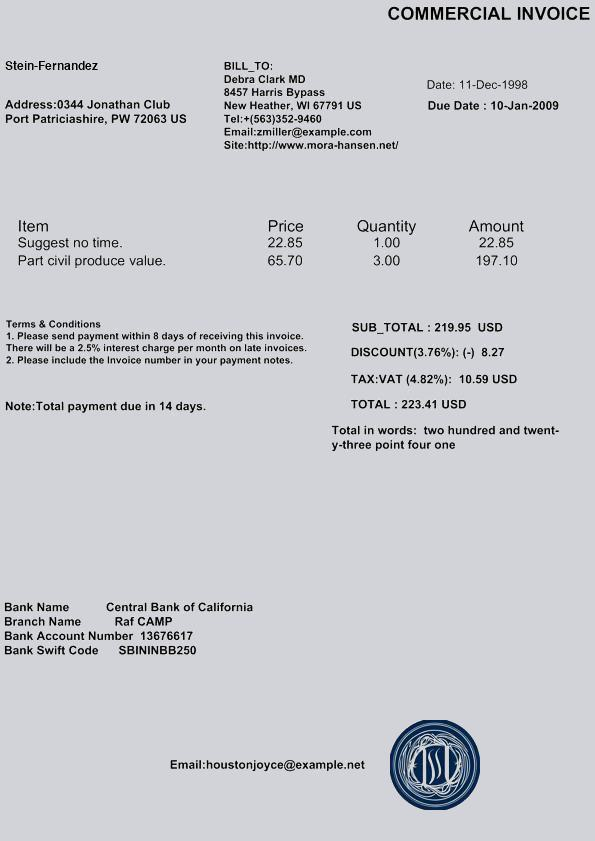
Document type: Invoice